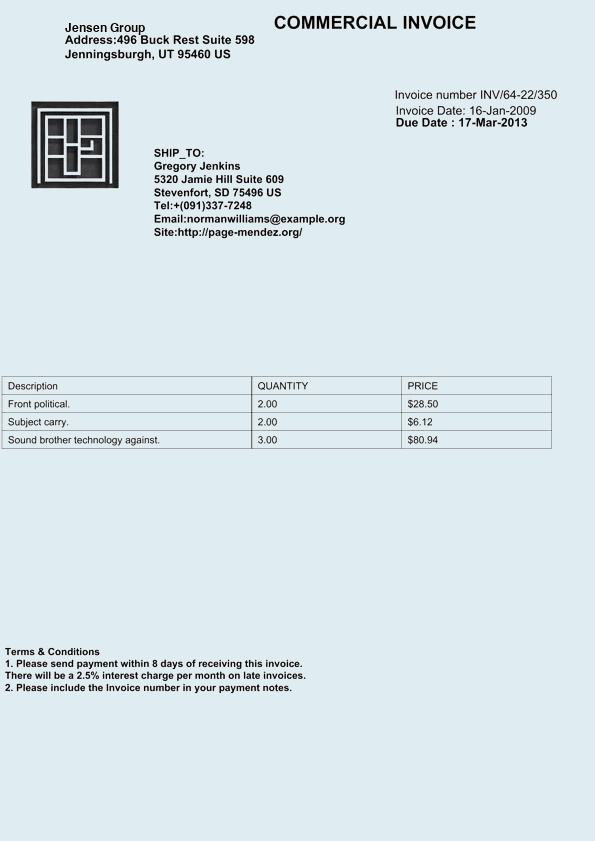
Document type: Invoice